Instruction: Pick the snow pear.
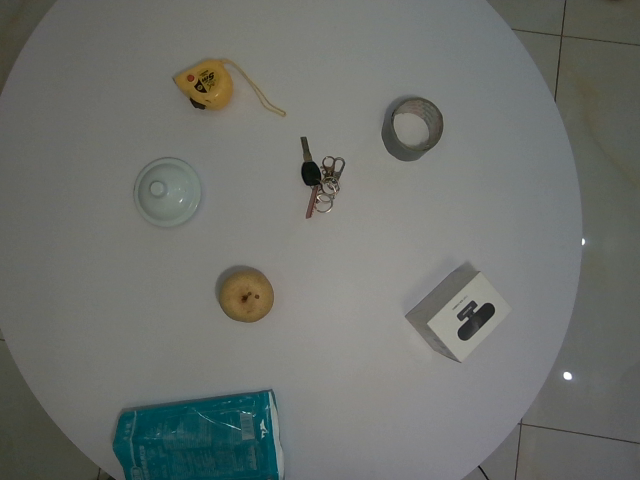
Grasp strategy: vertical